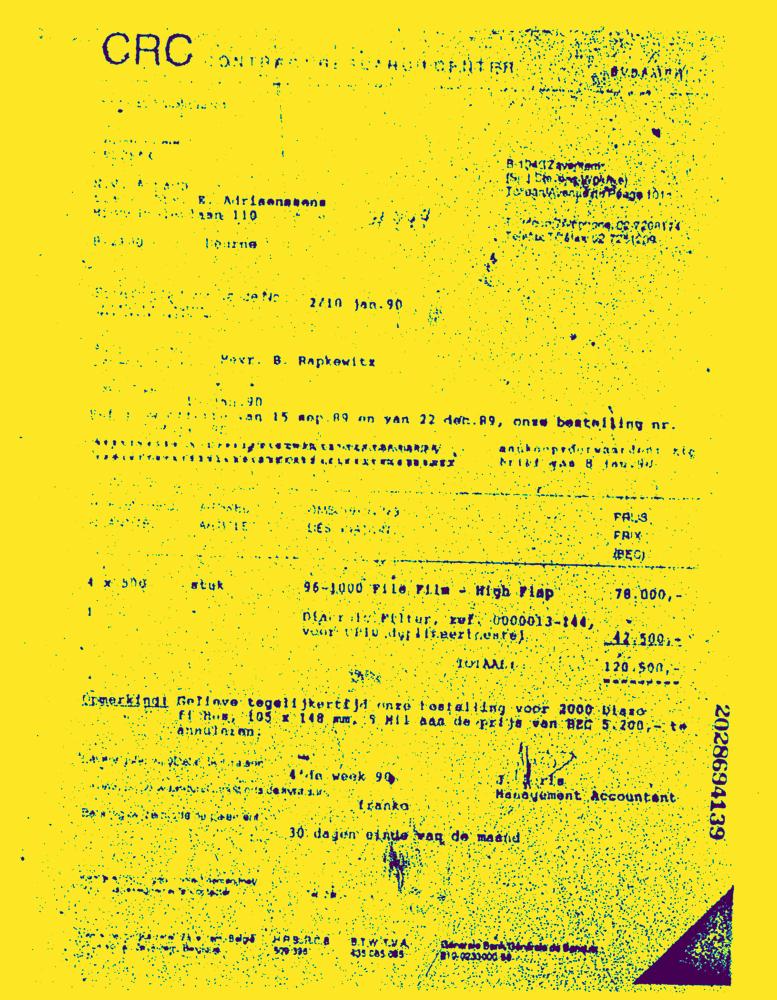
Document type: Invoice-Doc